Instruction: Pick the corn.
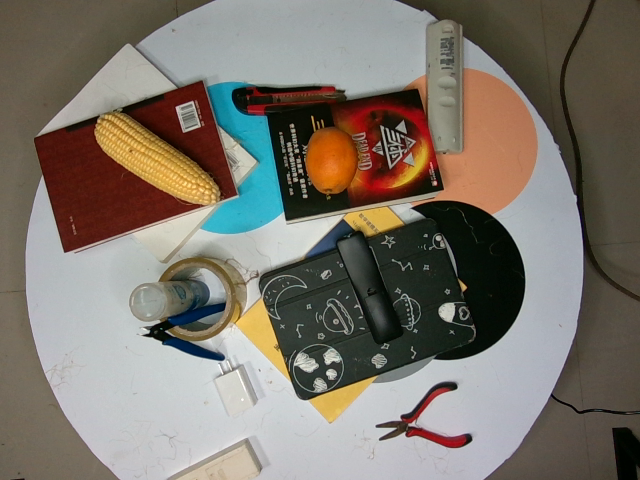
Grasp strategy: vertical